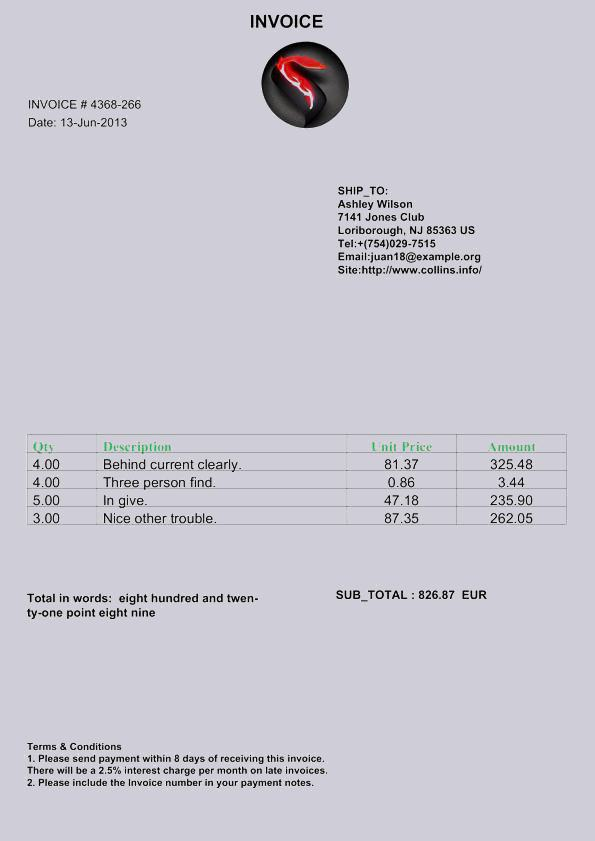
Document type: Invoice